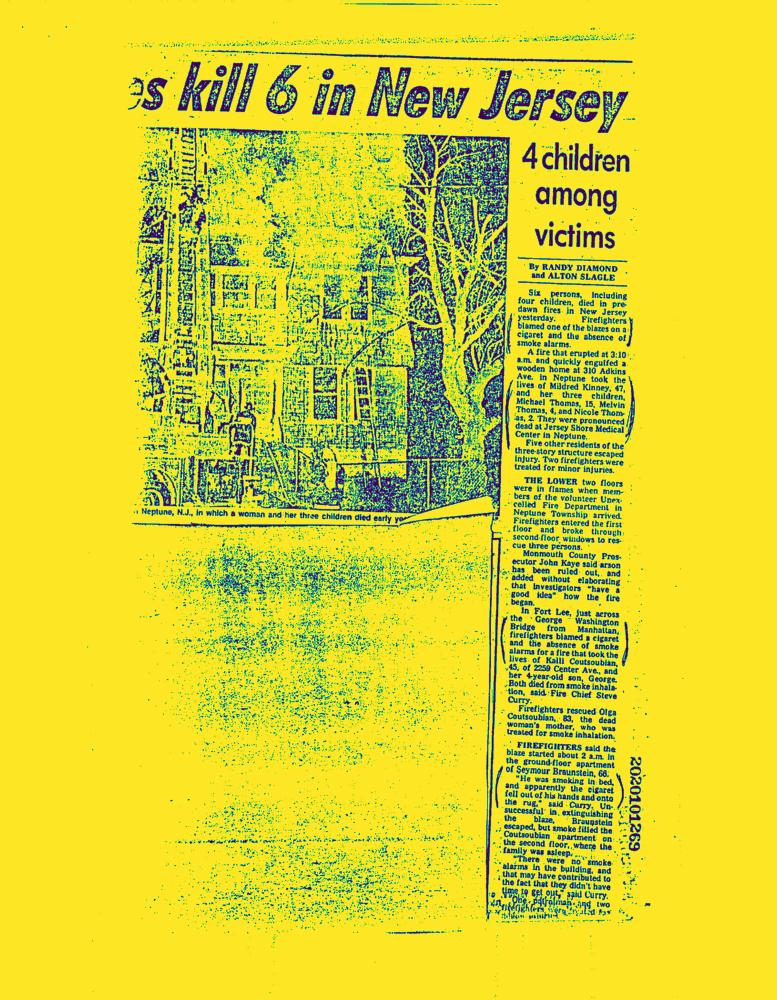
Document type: News-Article